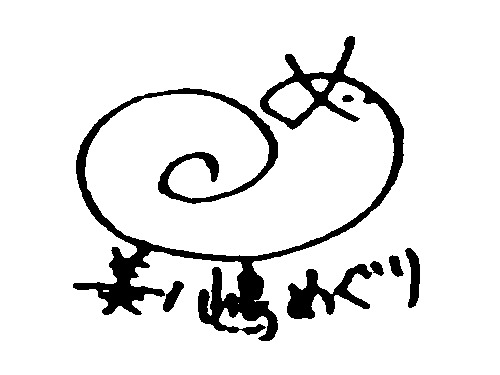
Signature of: meguri minoshima